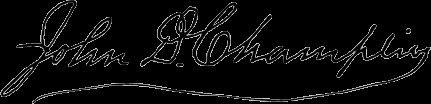
Signature of: john denison champlin jr